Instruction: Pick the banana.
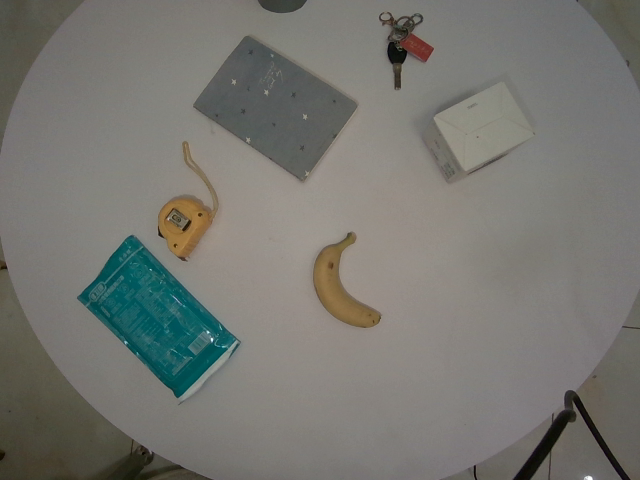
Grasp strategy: vertical